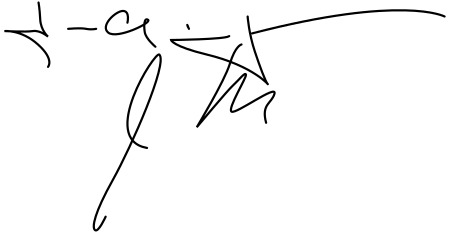
Signature of: jean claude juncker